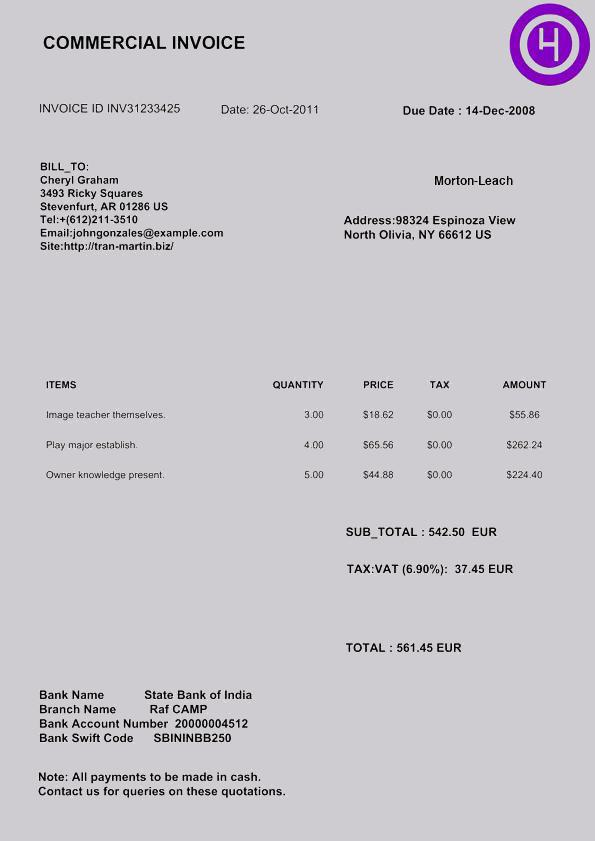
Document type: Invoice